Question: Which state is mentioned in the document?
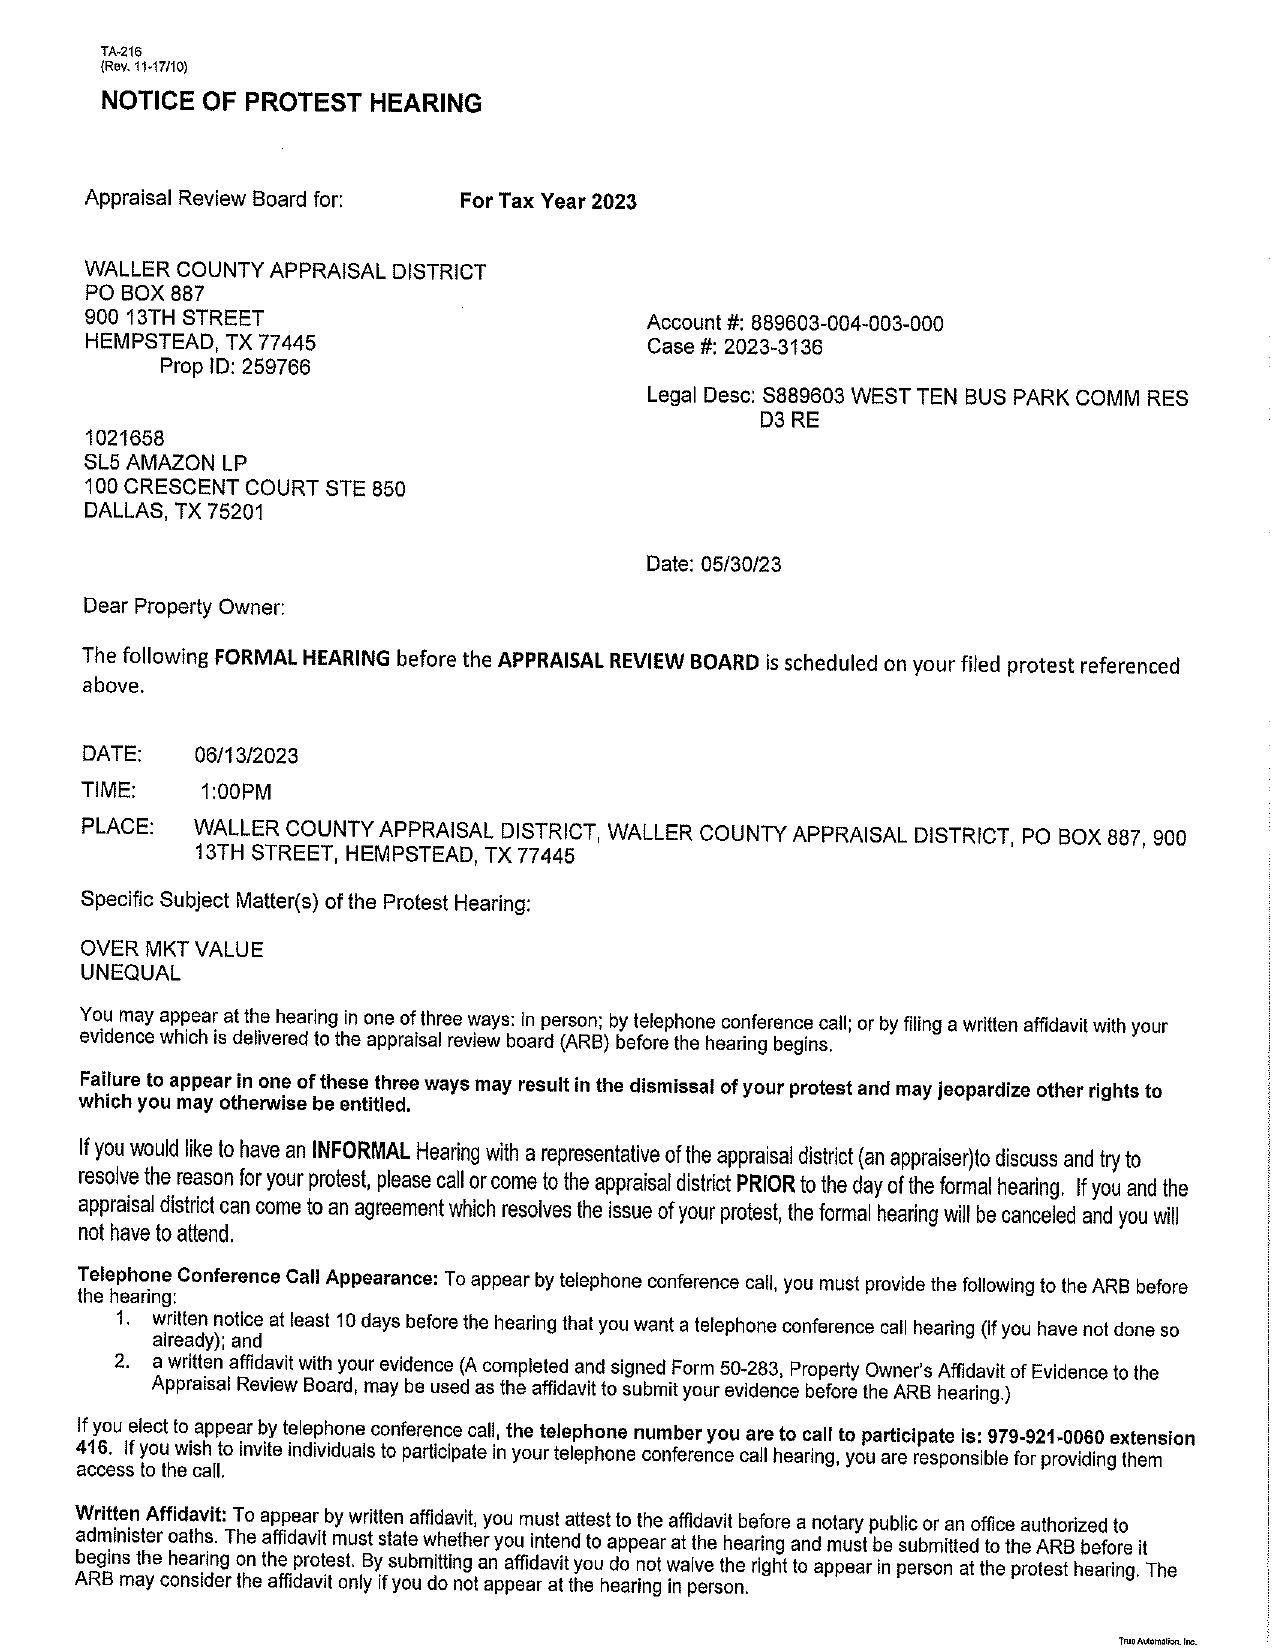
Answer: "TX"